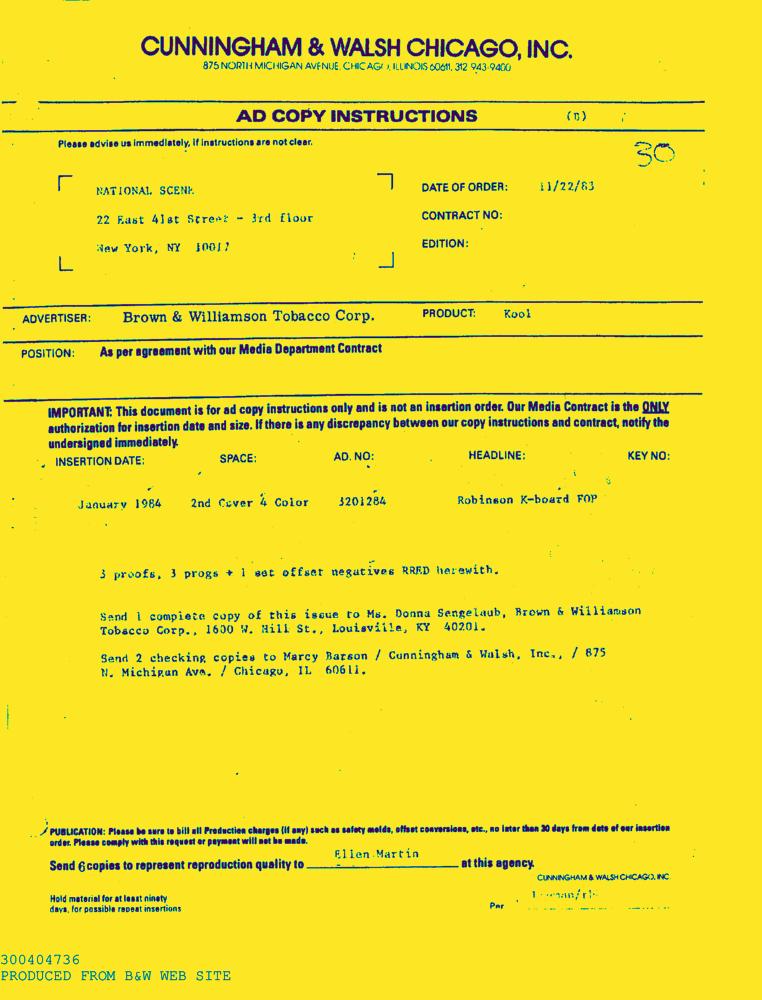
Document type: AD